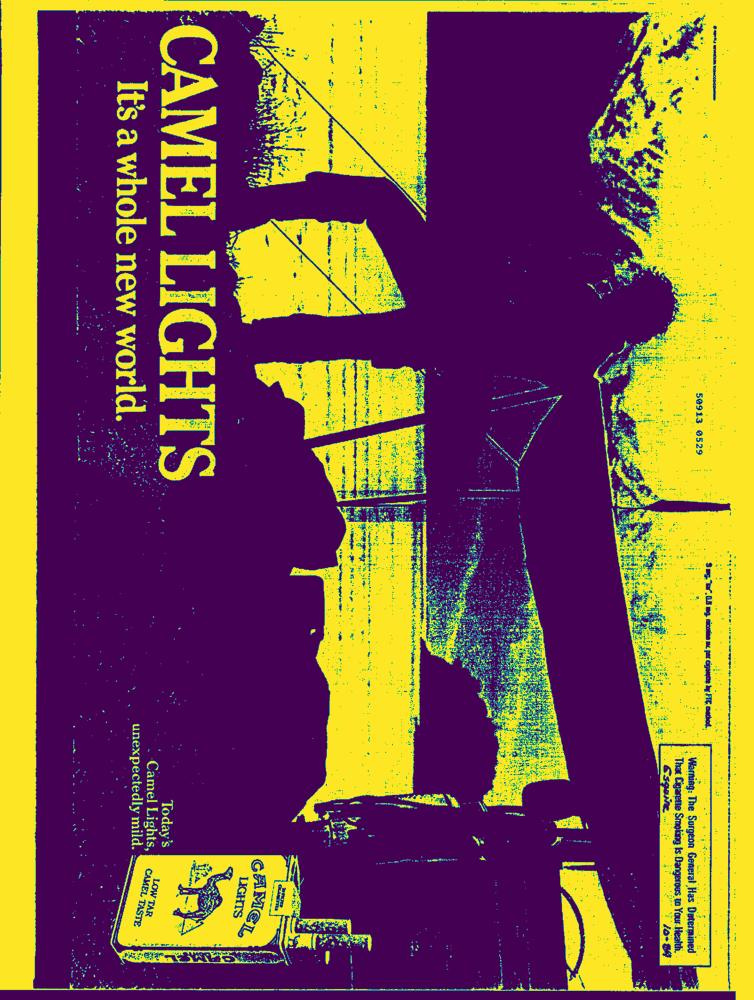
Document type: AD